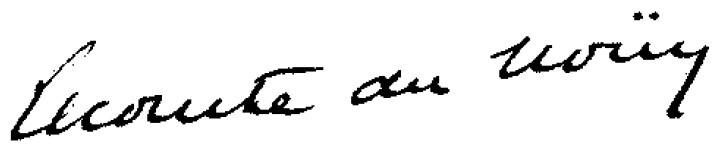
Signature of: pierre lecomte du noüy